Identify and extract the amount in words, amount in numbers, payee name, cheque date, and bank name from the image.
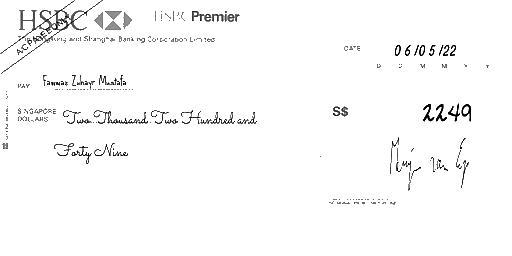
amt_in_words: Two Thousand Two Hundred and Forty Nine
amt_in_figures: 2249
payee_name: Fawwaz Zuhayr Mustafa
bank_name: HSBC
cheque_date: 06/05/22